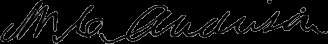
Signature of: william caldwell anderson